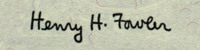
Signature of: henry h fowler